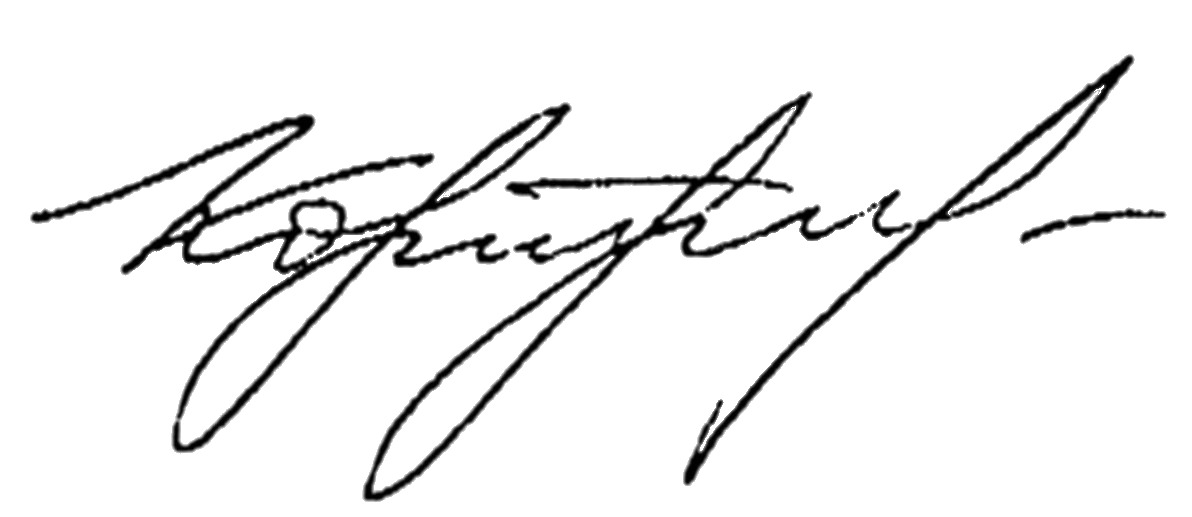
Signature of: sergey kortunov